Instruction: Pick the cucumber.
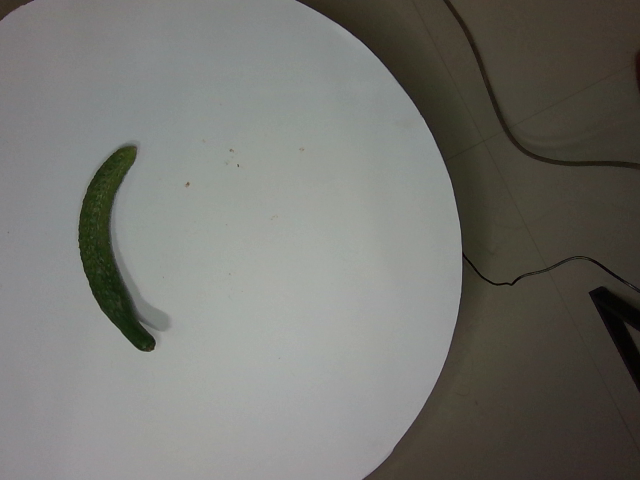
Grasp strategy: vertical